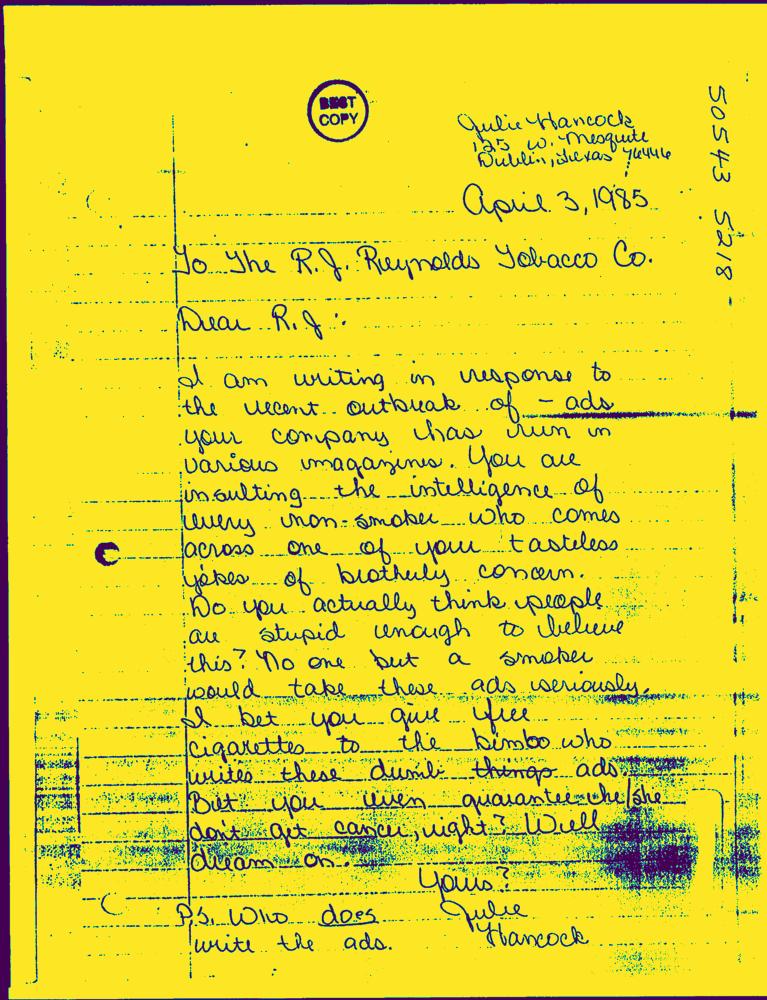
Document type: Hand-Written